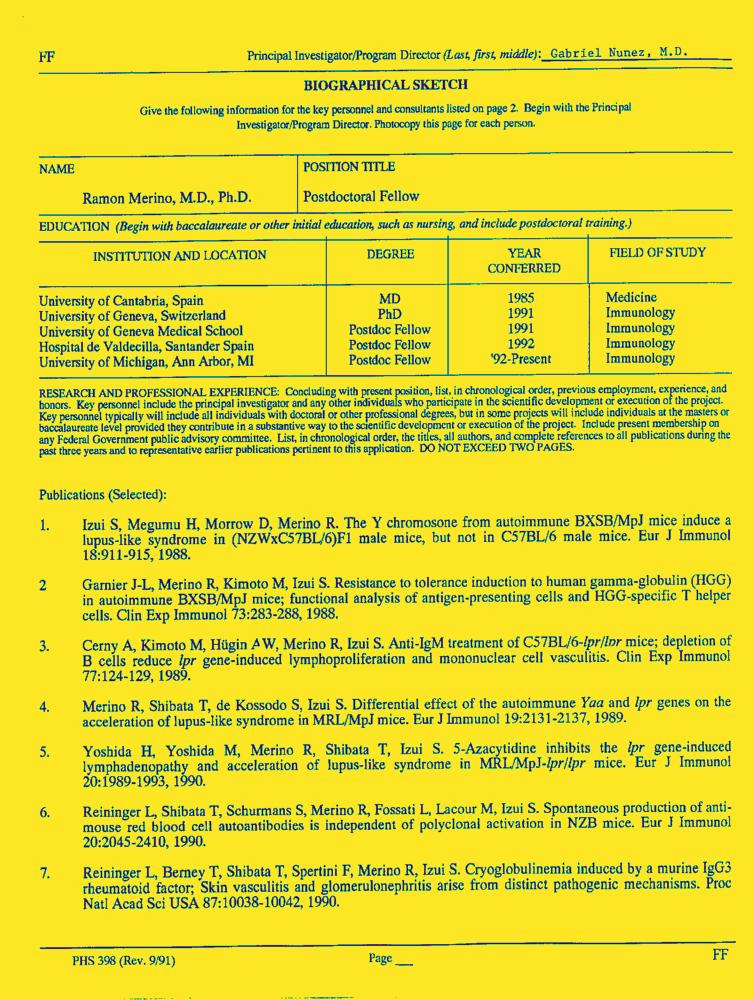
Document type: Resume-Doc